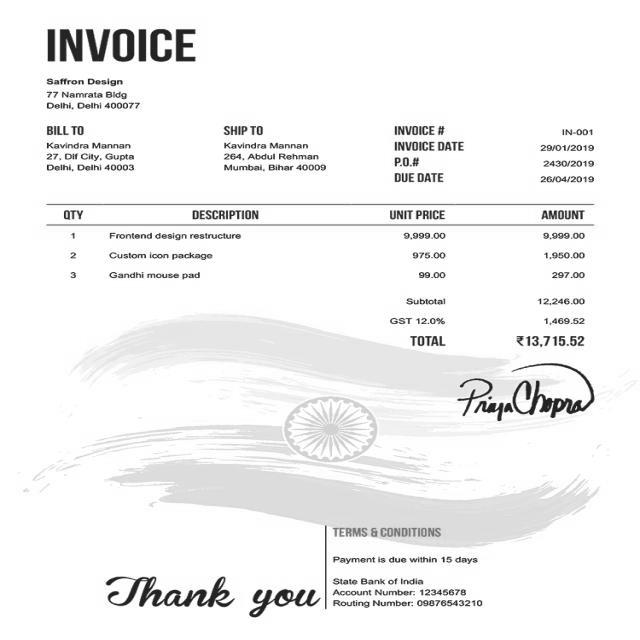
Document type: Invoice